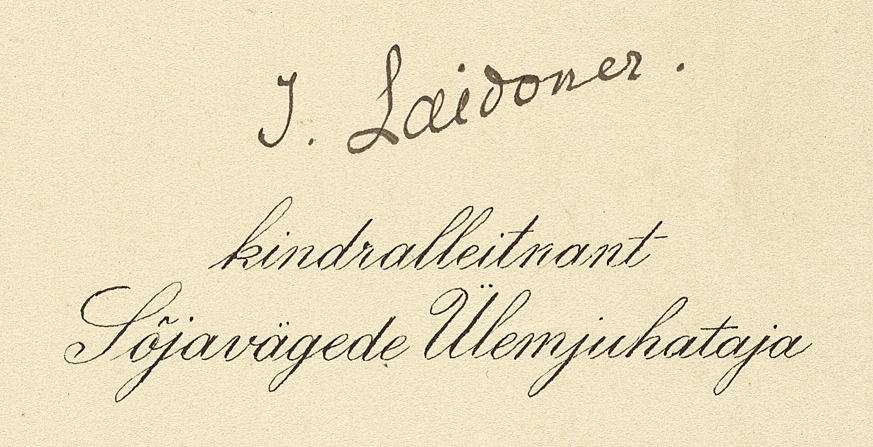
Signature of: johan laidoner